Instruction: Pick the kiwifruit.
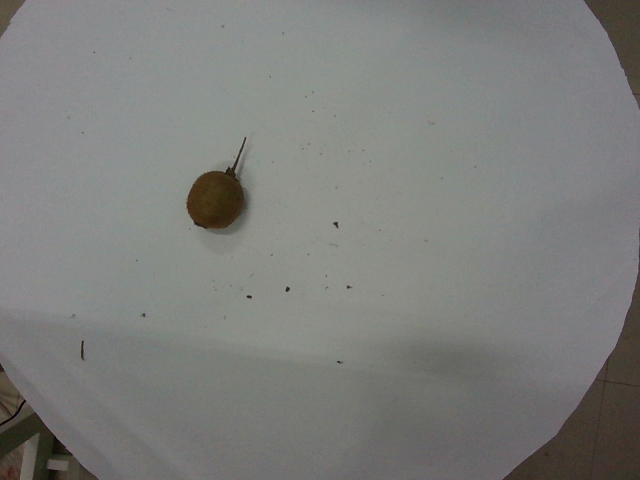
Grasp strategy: vertical